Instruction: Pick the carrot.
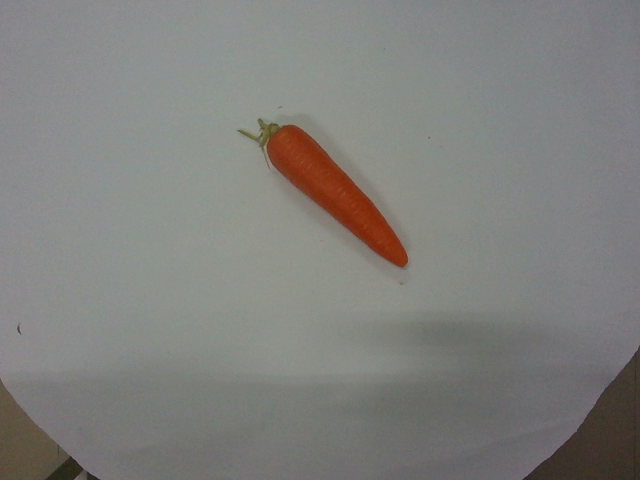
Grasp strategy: vertical